Question: What might the diagnosis be?
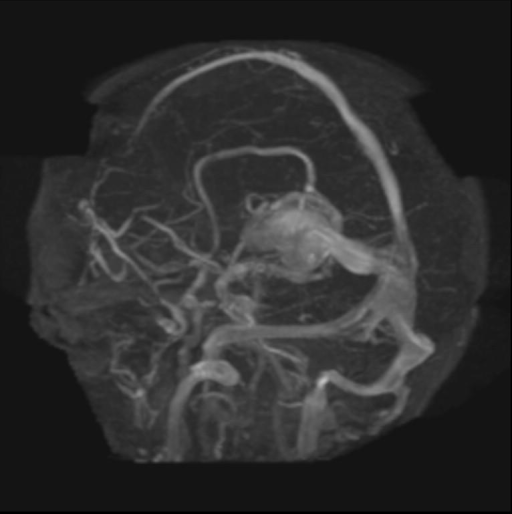
Answer: The possible diagnosis includes Without the provided history, this radiographic finding is concerning for aspiration of contrast or other radio-opaque material..